Question: What is the appraised value of the property as recorded in the document?
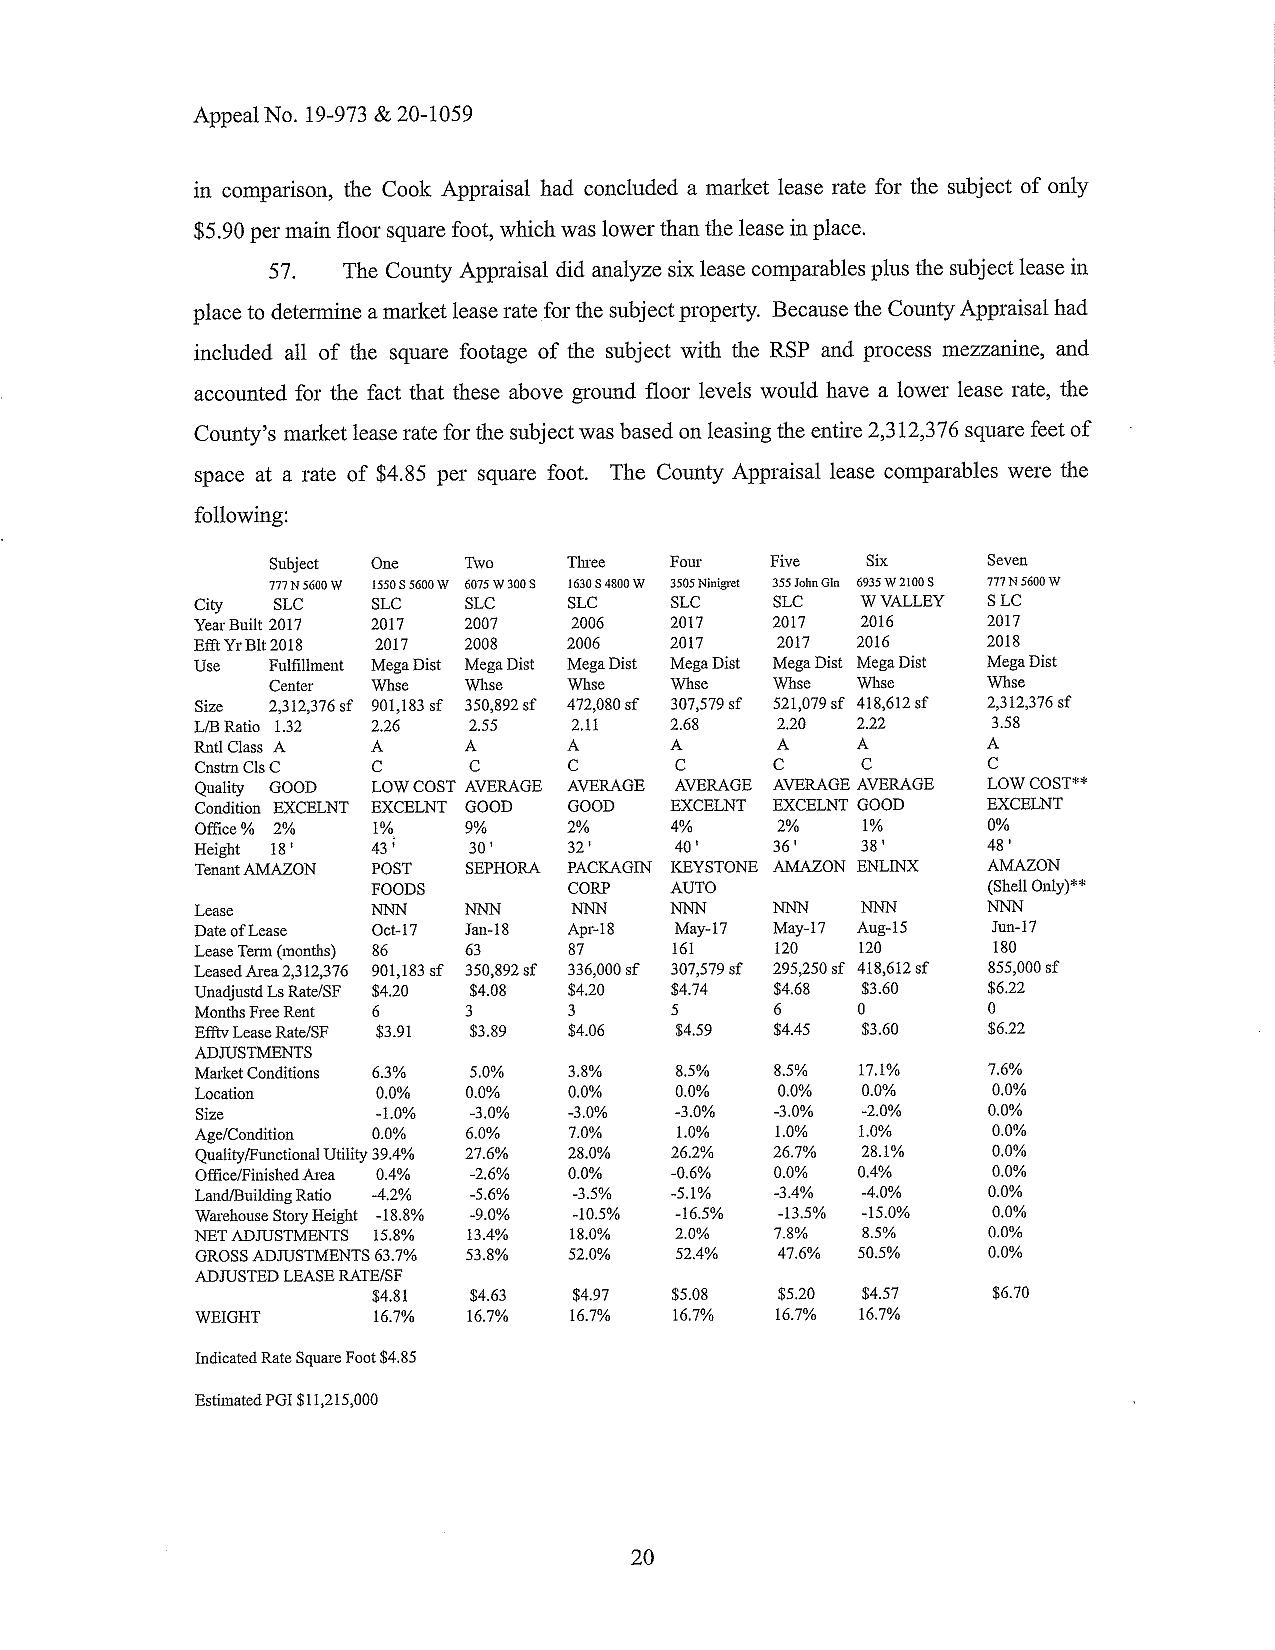
Answer: "2,312,376 sf"